Question: What type of tax is indicated in the document, personal property or real estate?
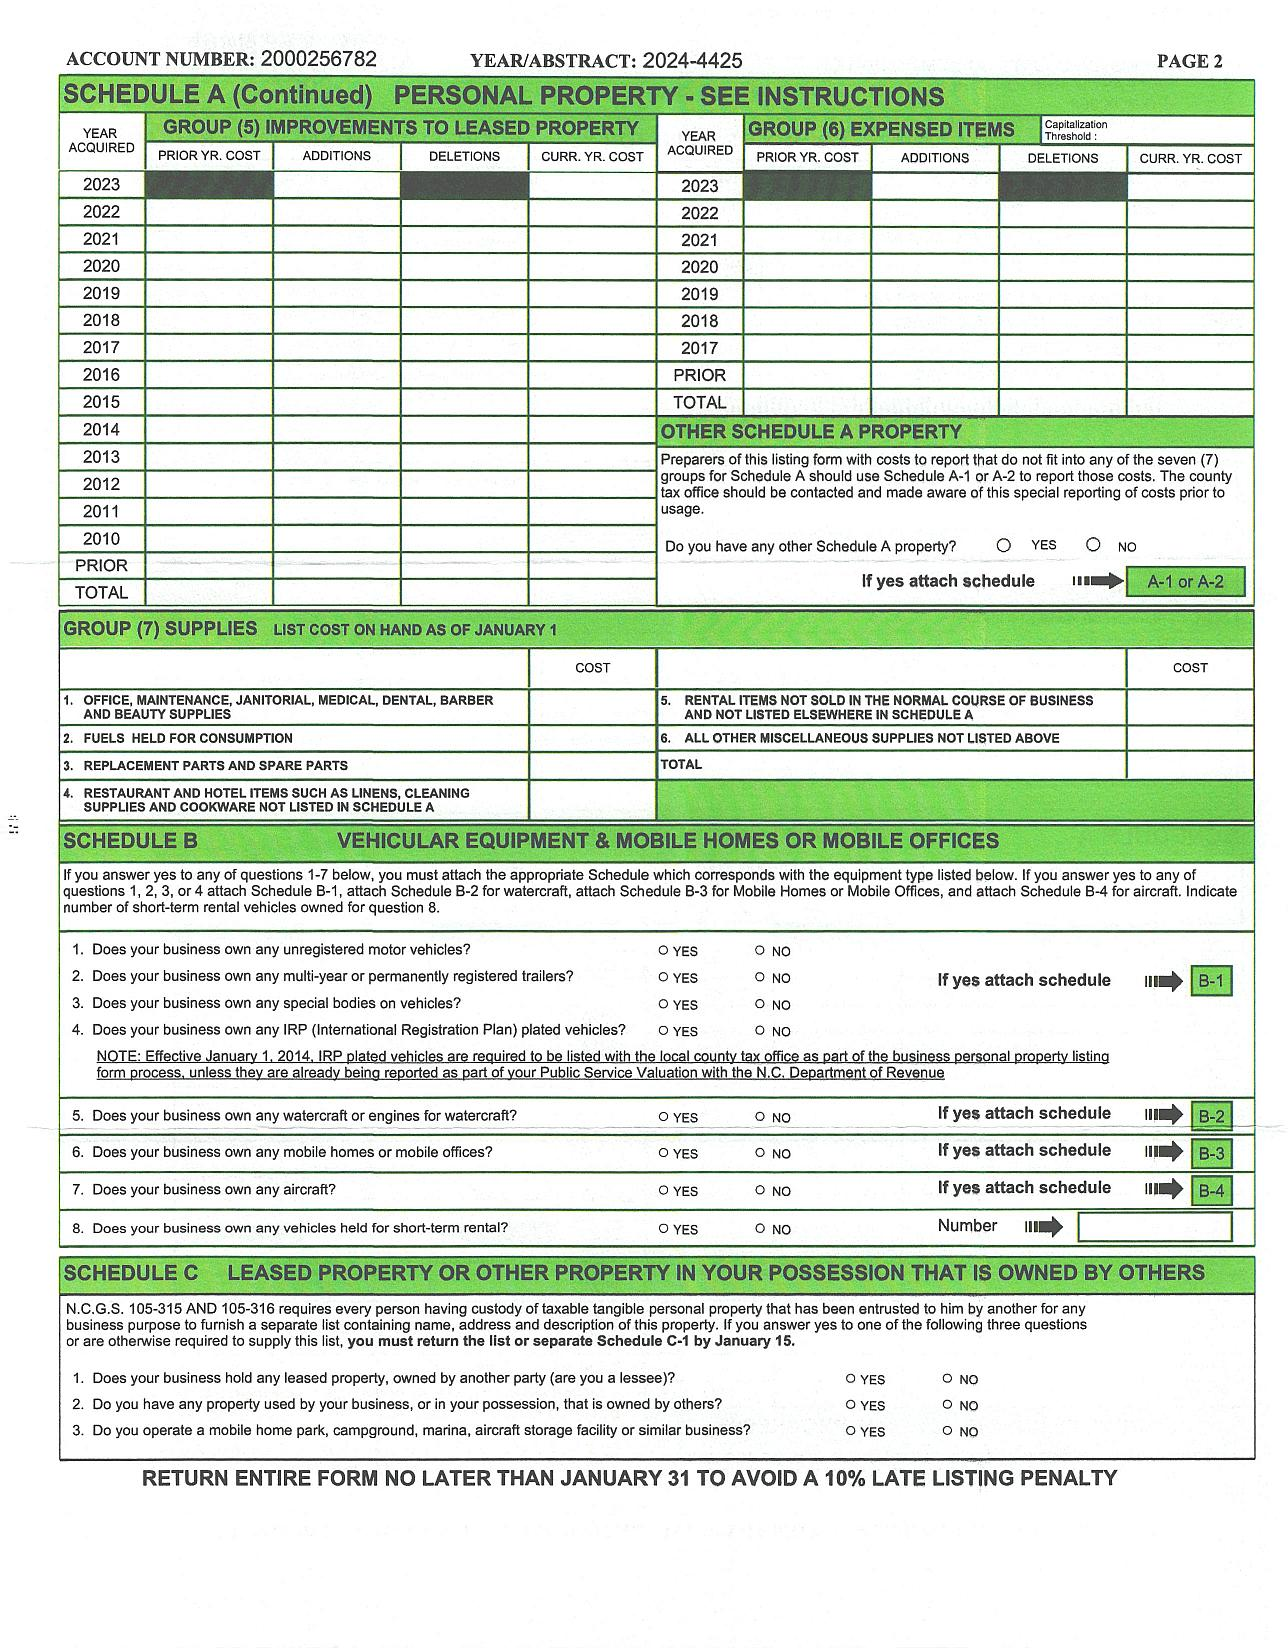
Answer: "Personal Property"